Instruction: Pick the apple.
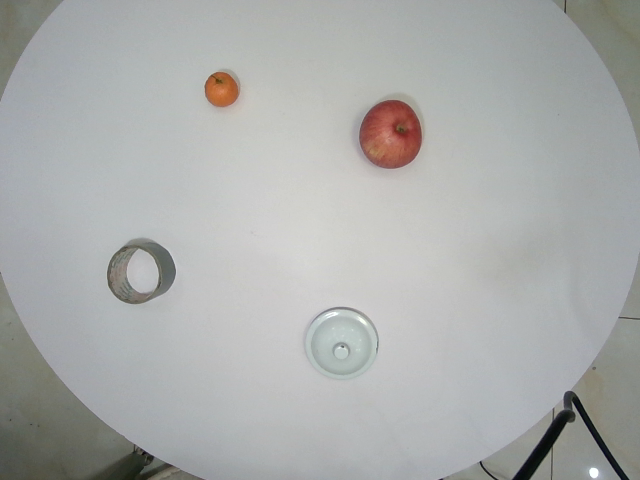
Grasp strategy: vertical